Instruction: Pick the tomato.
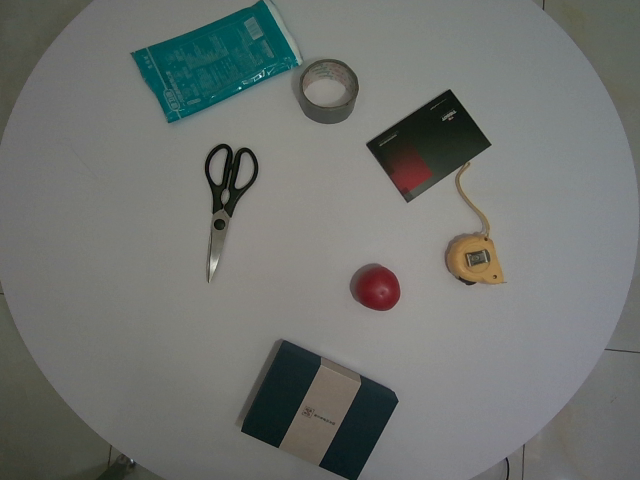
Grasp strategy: vertical